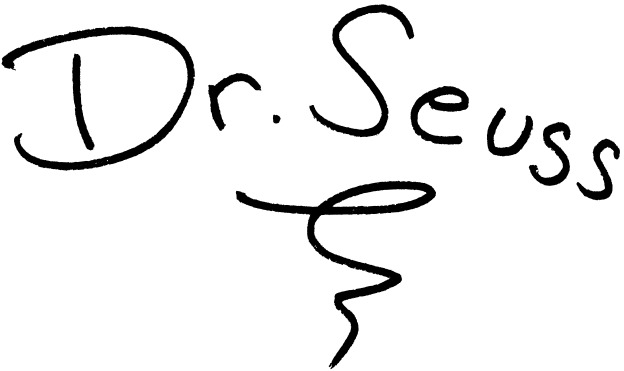
Signature of: dr seuss